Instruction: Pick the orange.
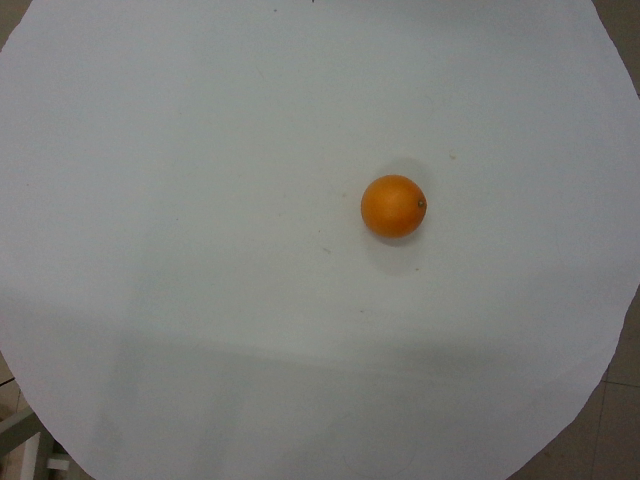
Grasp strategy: vertical